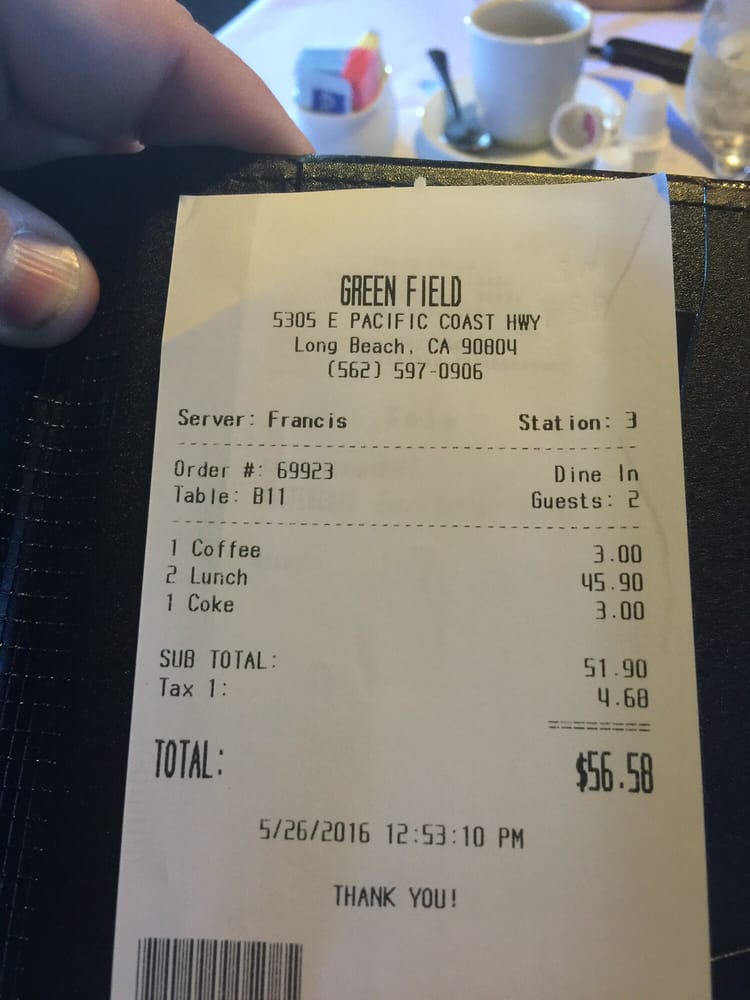
gt_parse: date: 5/26/2016
criticals: name: TOTAL
price: $56.58
store: GREEN FIELD
tell: (562) 597-0906